Question: What is the estimated tax bill amount according to the document?
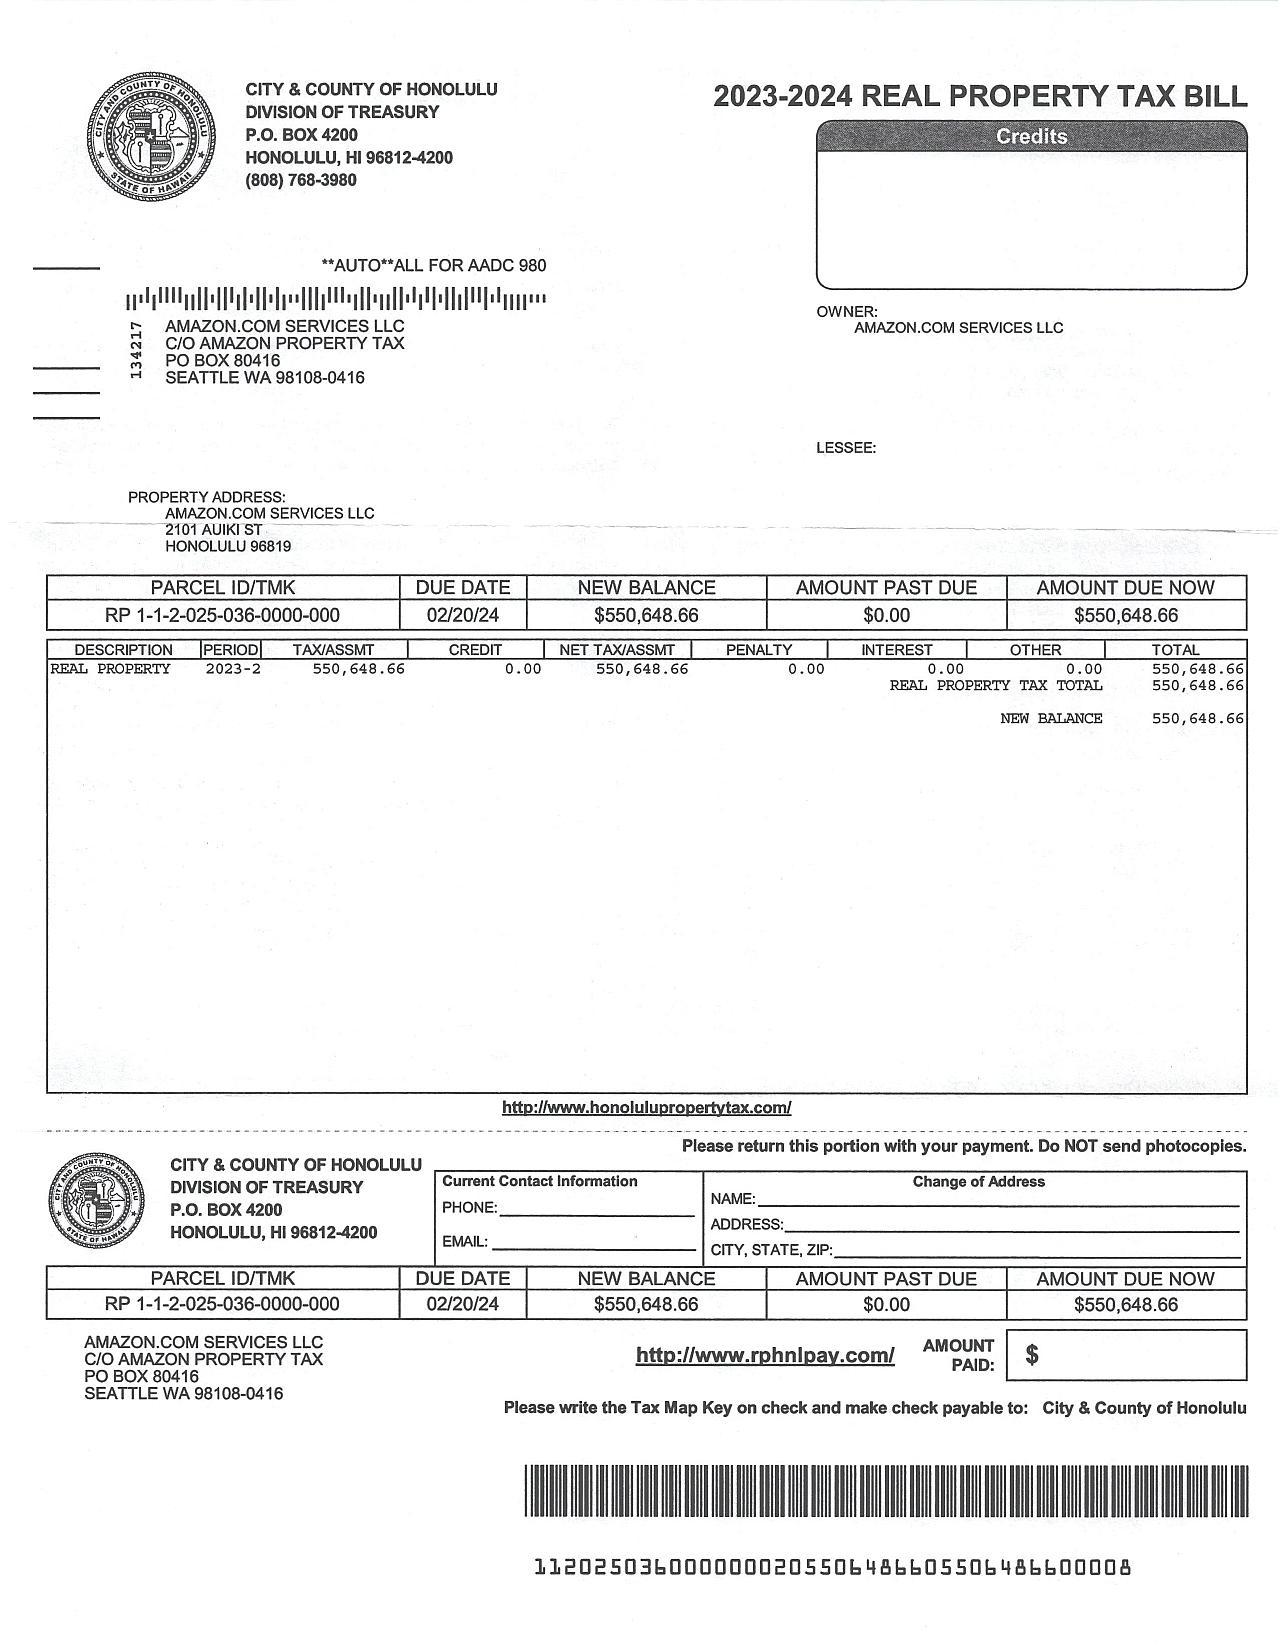
Answer: "$550,648.66 "